Question: What appears to be the issue?
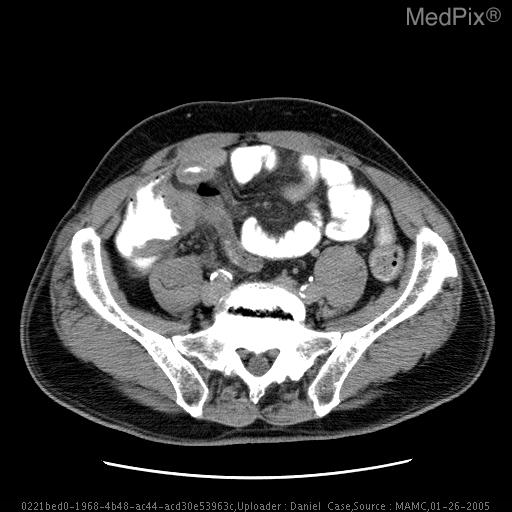
Answer: The findings suggest The  appendix  is strikingly enlarged. An oval appendicolith is seen obstructing the proximal  aspect  of  the appendix.  High density debris is seen in the distal appendix as well. Small bubbles of air are seen anterior to the lumen of the appendix may be intramural or intraperitoneal. Minimal fat stranding is seen in the surrounding fat.  The walls of the cecum and terminal ileum are significantly thickened.

Impression:
Ruptured acute appendicitis with associated appendicolith.. The  appendix  is strikingly enlarged. An oval appendicolith is seen obstructing the proximal  aspect  of  the appendix.  High density debris is seen in the distal appendix as well. Small bubbles of air are seen anterior to the lumen of the appendix may be intramural or intraperitoneal. Minimal fat stranding is seen in the surrounding fat.  The walls of the cecum and terminal ileum are significantly thickened.. The patient might have a history of 59 year old male
Recent onset of right lower quadrant pain.